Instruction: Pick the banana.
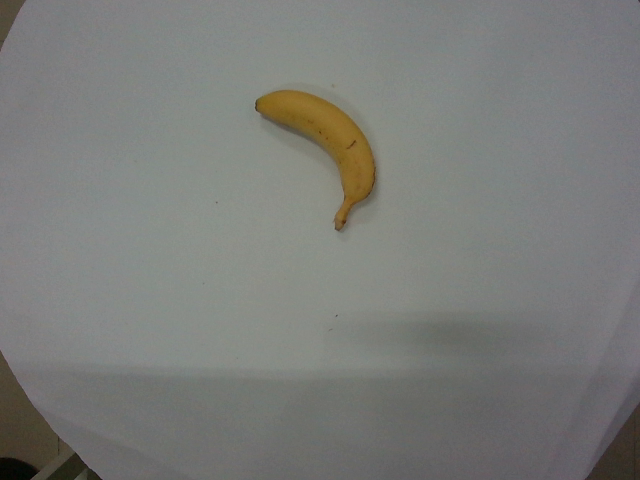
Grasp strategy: vertical